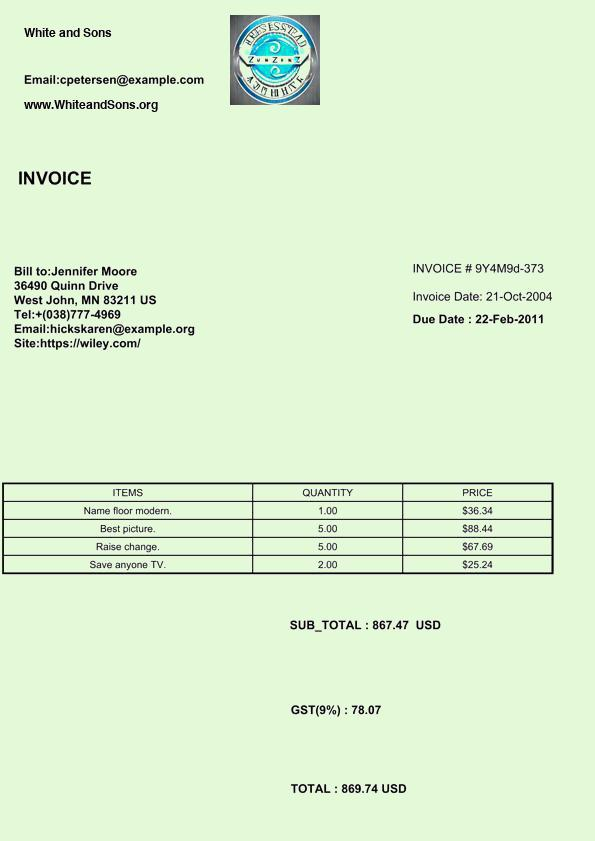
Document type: Invoice